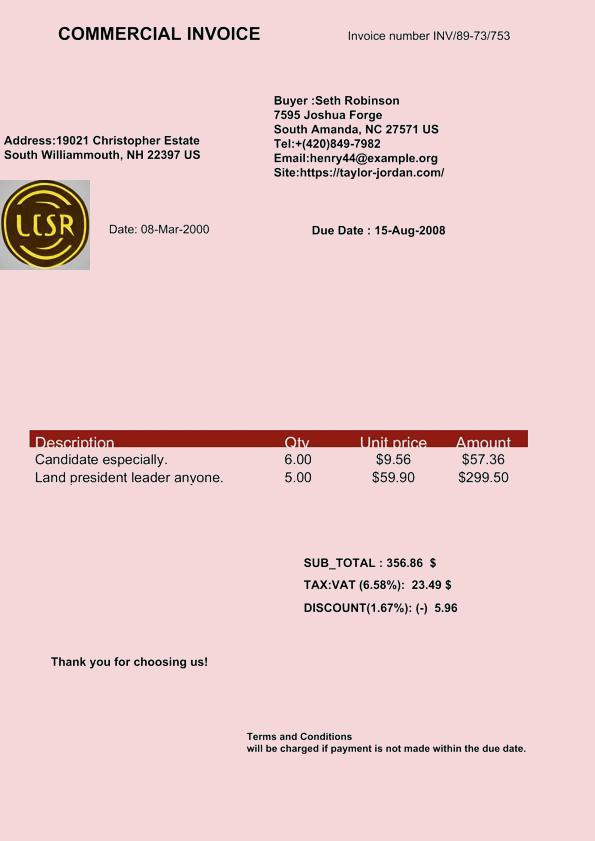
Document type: Invoice